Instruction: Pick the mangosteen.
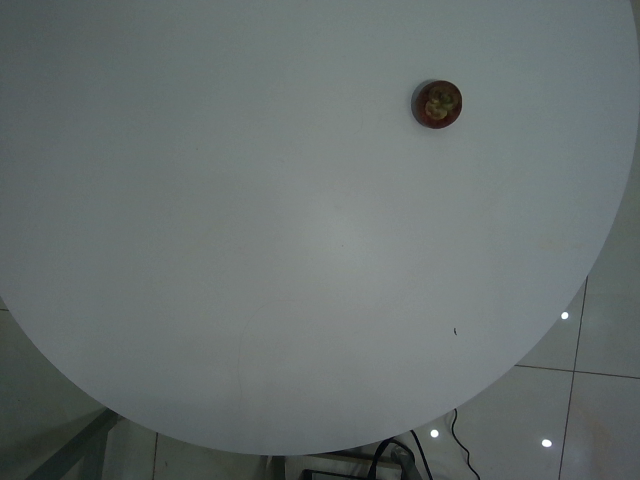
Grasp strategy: vertical